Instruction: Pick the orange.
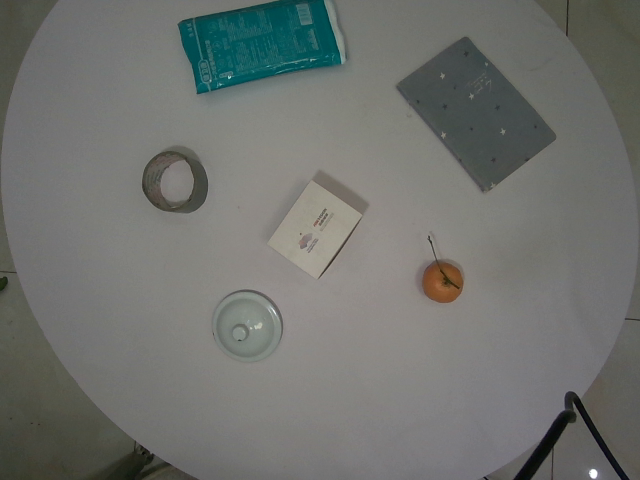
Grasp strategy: vertical